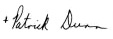
Signature of: patrick dunn